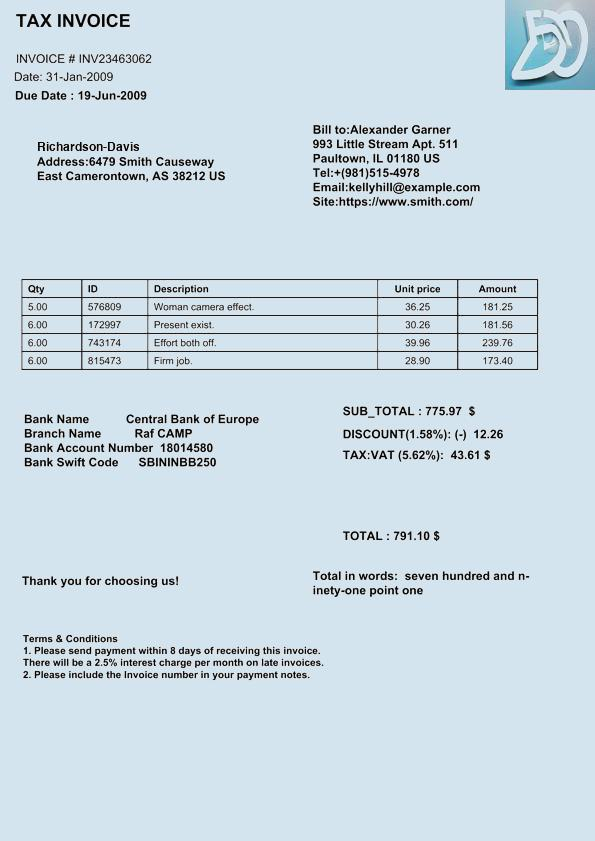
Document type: Invoice